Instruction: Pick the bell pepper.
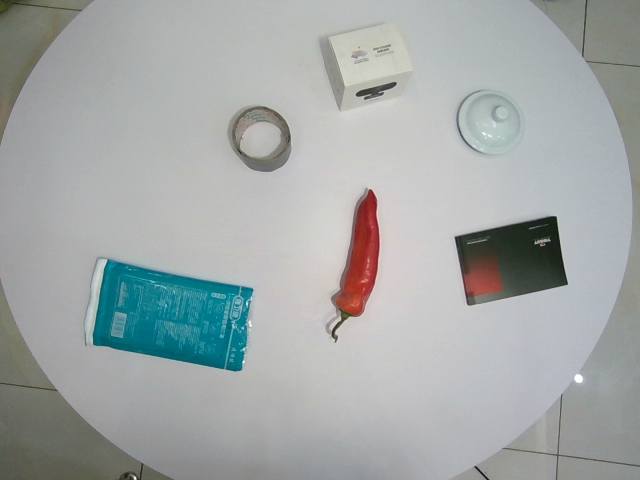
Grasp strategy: vertical